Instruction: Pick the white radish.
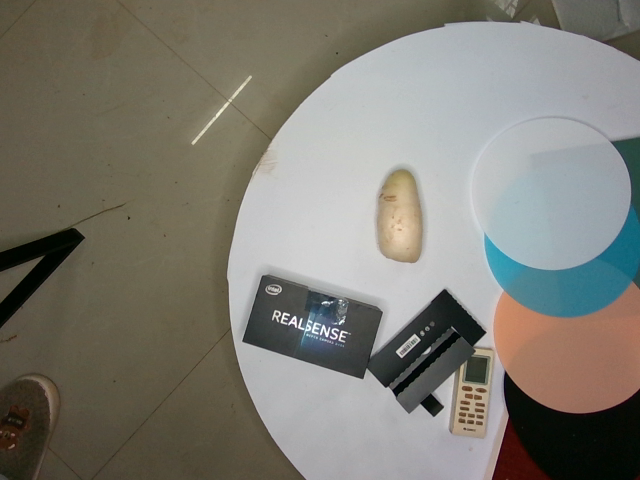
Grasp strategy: vertical